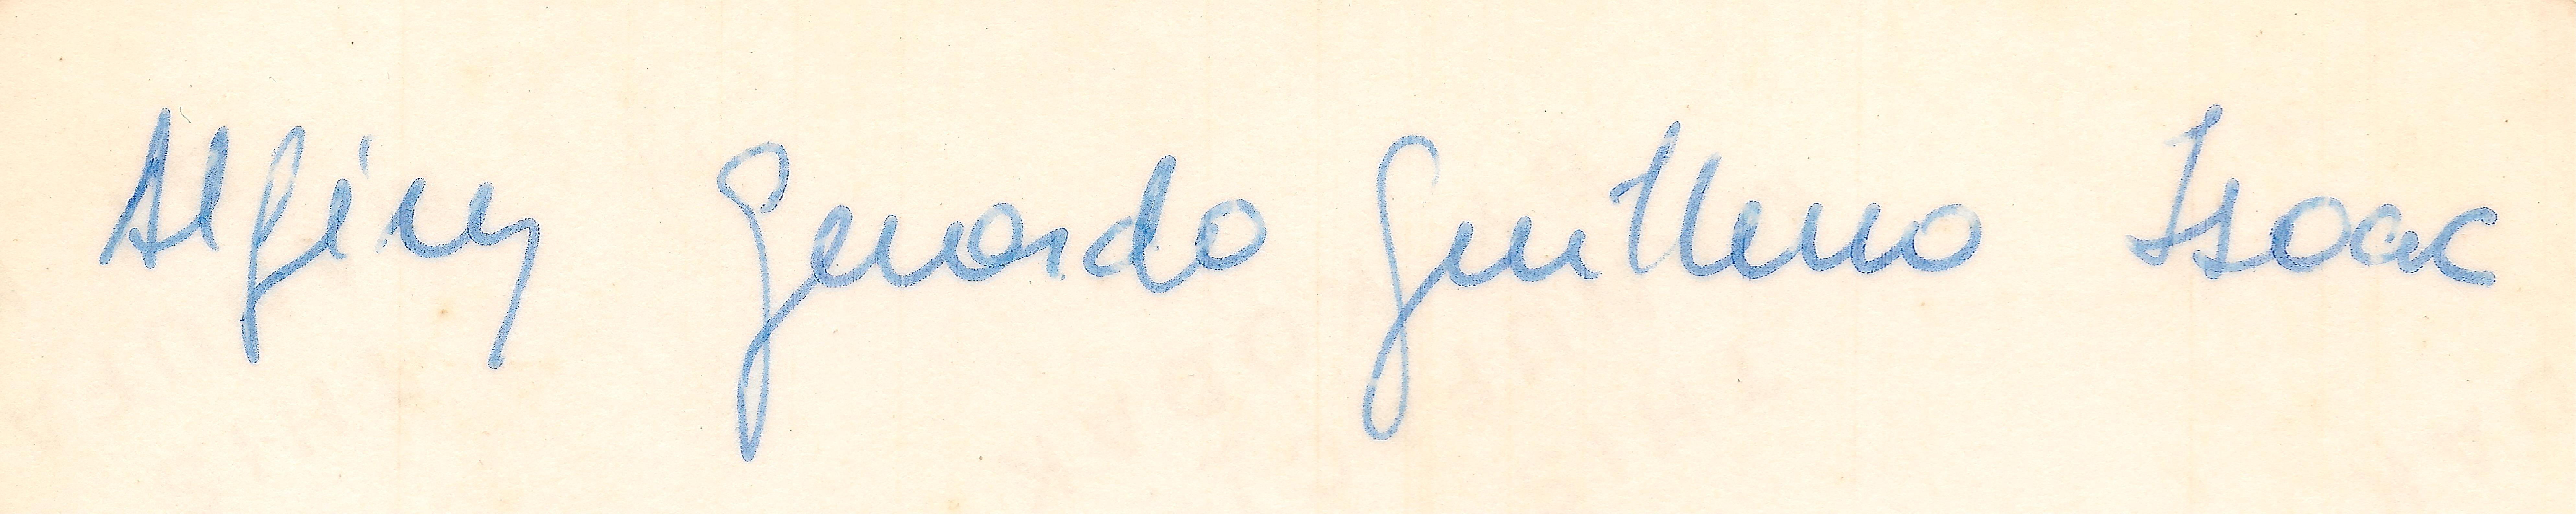
Signature of: gerardo guillermo isaac